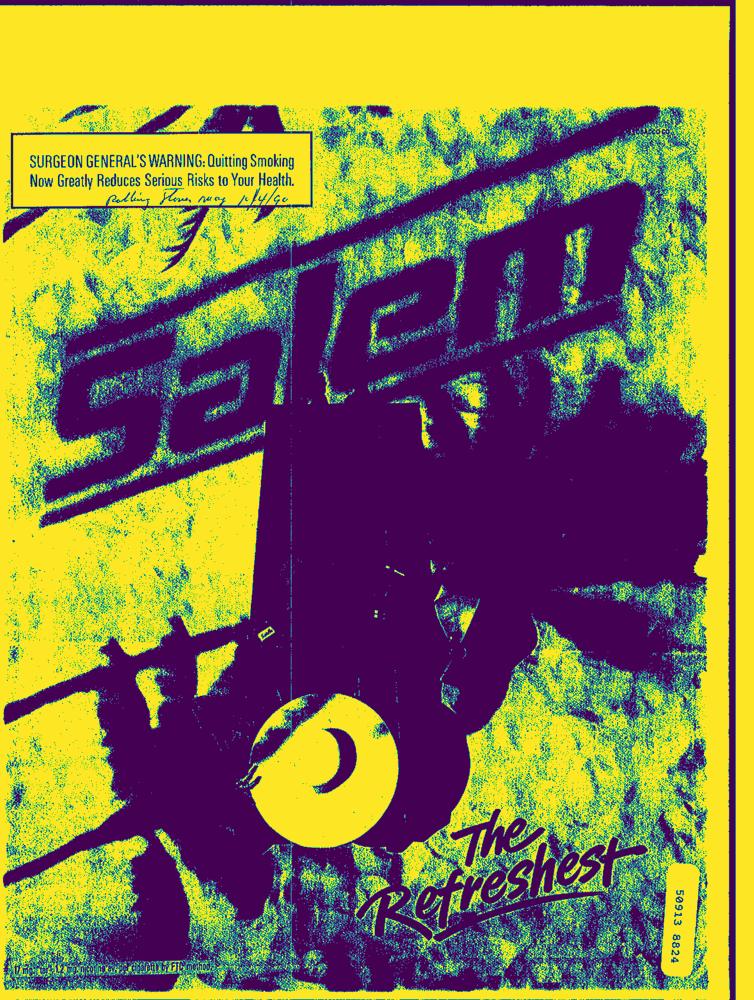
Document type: AD